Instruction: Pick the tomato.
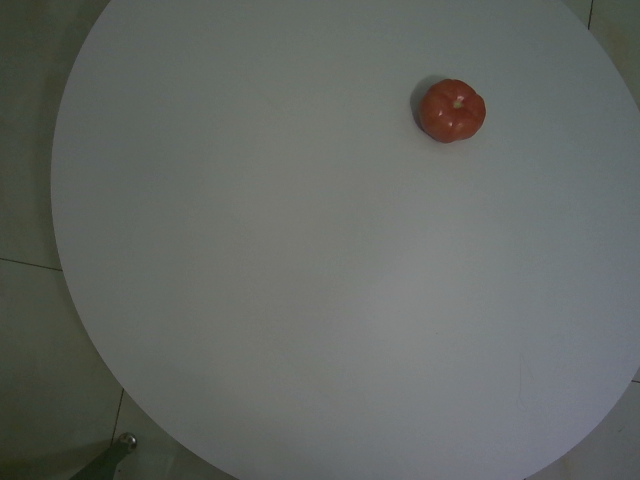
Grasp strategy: vertical